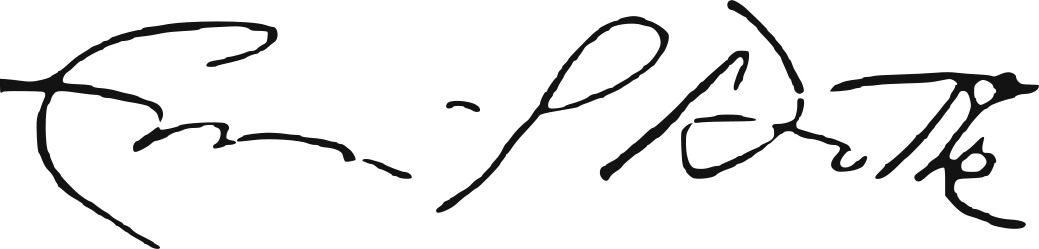
Signature of: emil botta